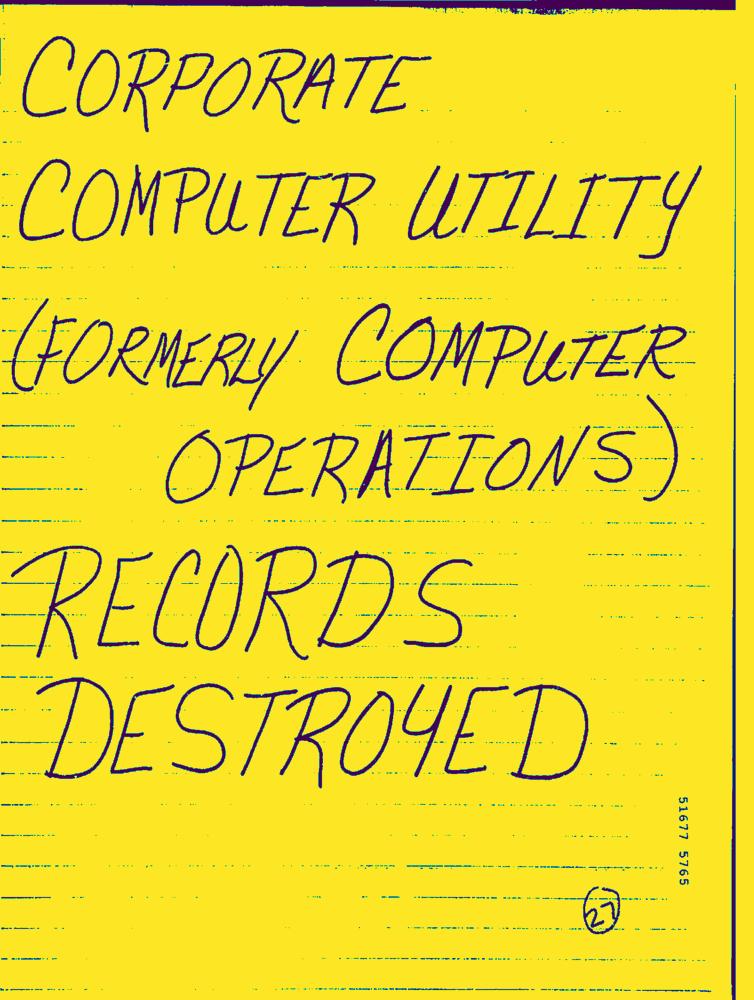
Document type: Letter-Doc